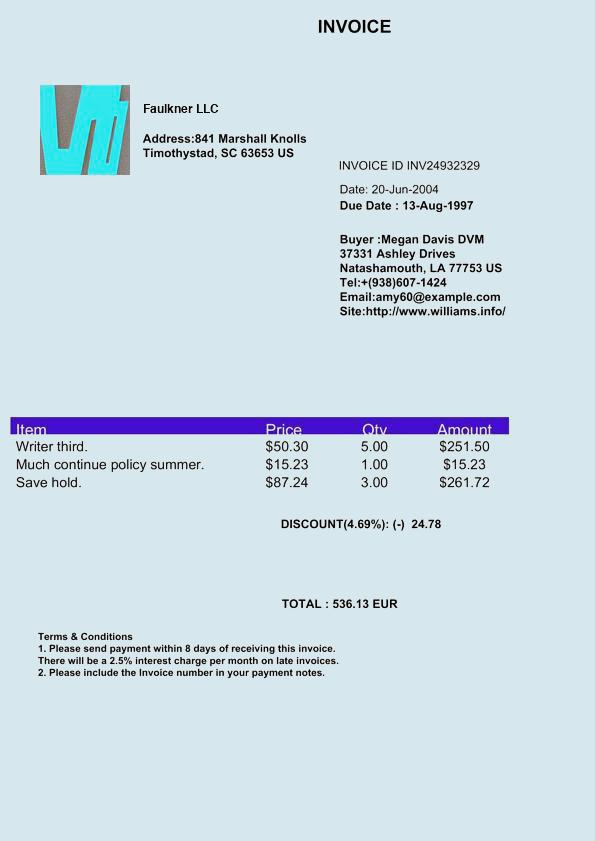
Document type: Invoice